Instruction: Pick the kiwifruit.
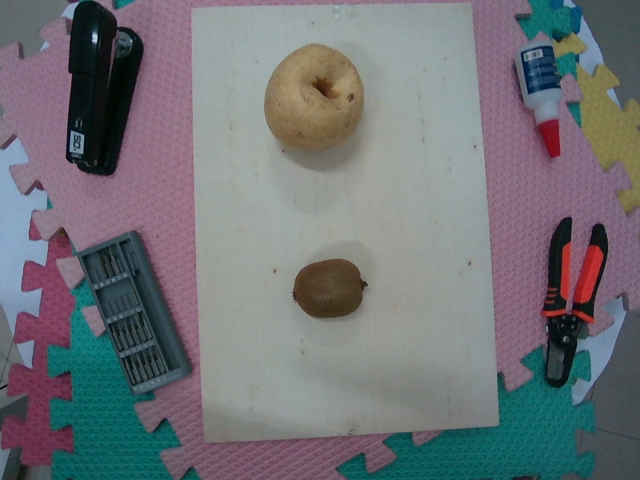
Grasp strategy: vertical